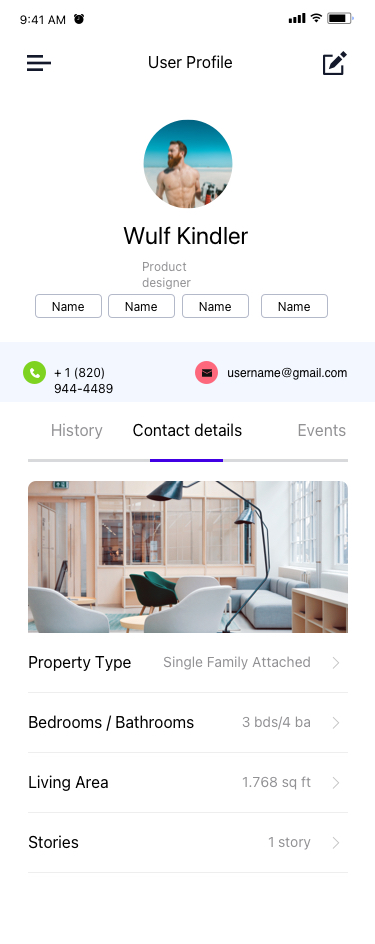
Text in this UI design:
User Profile
Wulf Kindler
Product designer
Property Type
Single Family Attached
Bedrooms / Bathrooms
3 bds/4 ba
Living Area
1.768 sq ft
Stories
1 story
Contact details
Events
History
+ 1 (820) 944-4489
username@gmail.com
9:41 AM